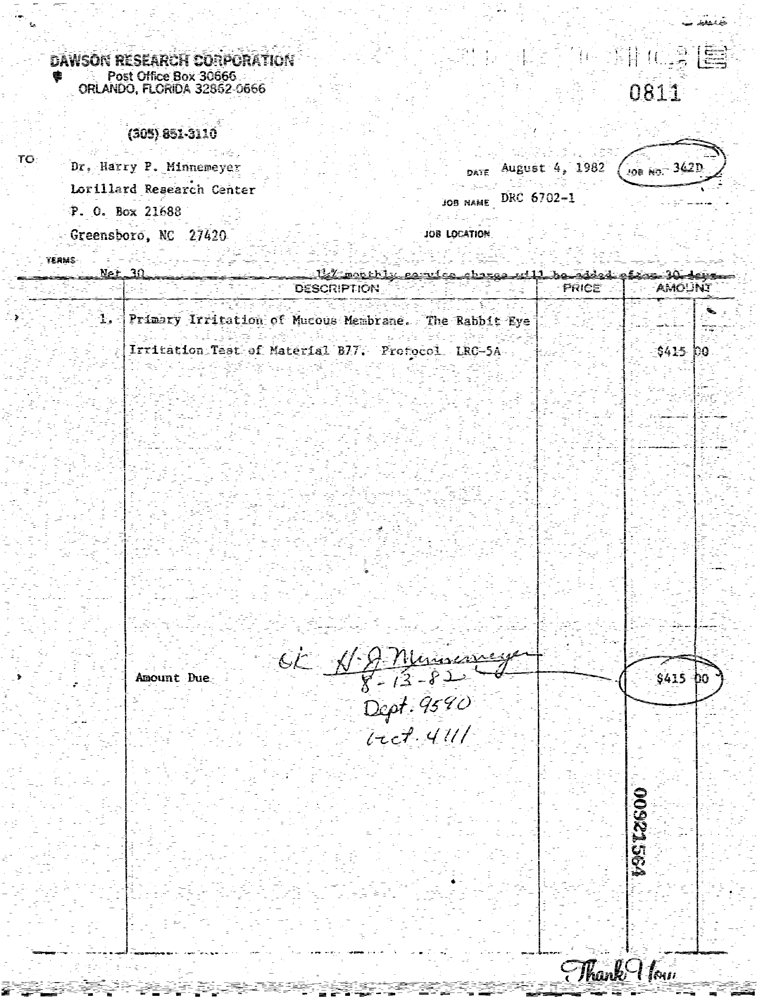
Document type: Invoice